Question: How is the property described in the document?
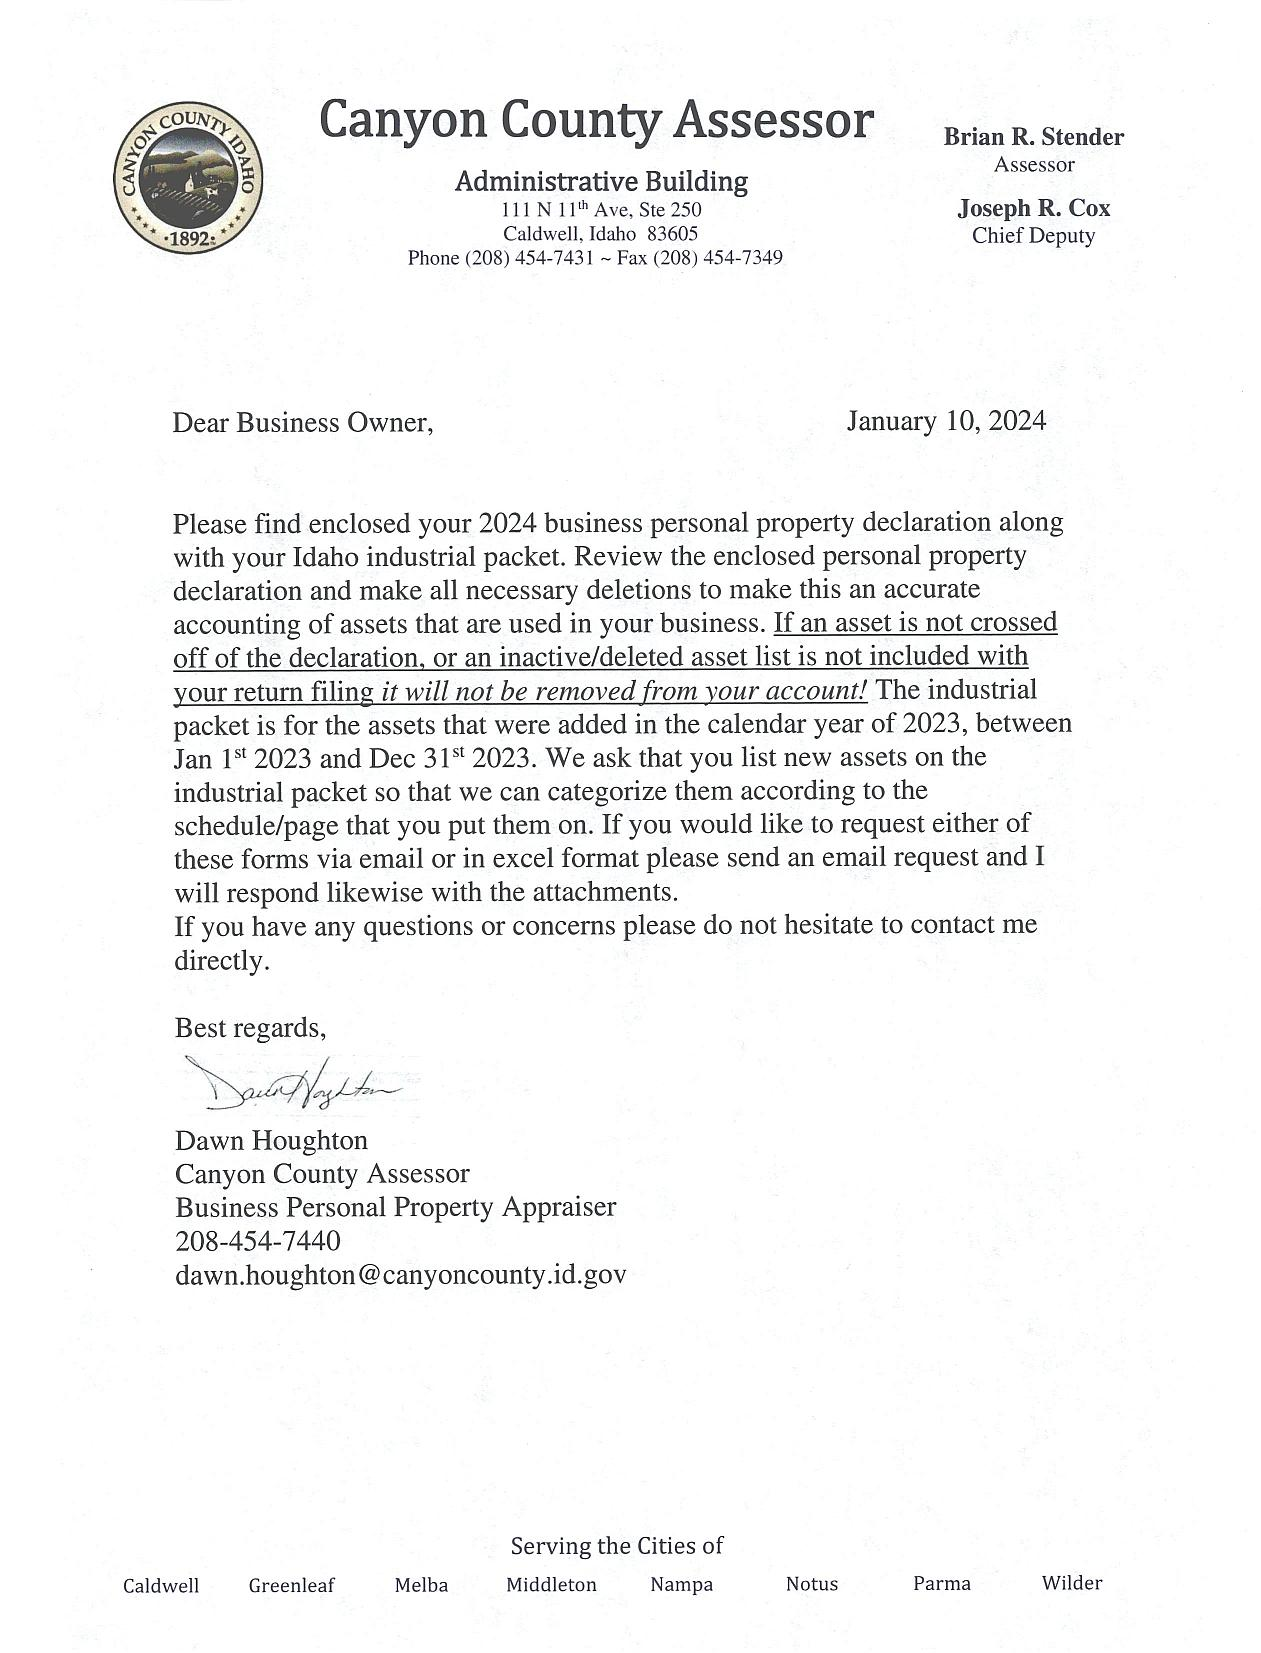
Answer: "Business personal property"